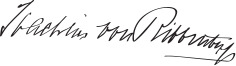
Signature of: joachim von ribbentrop